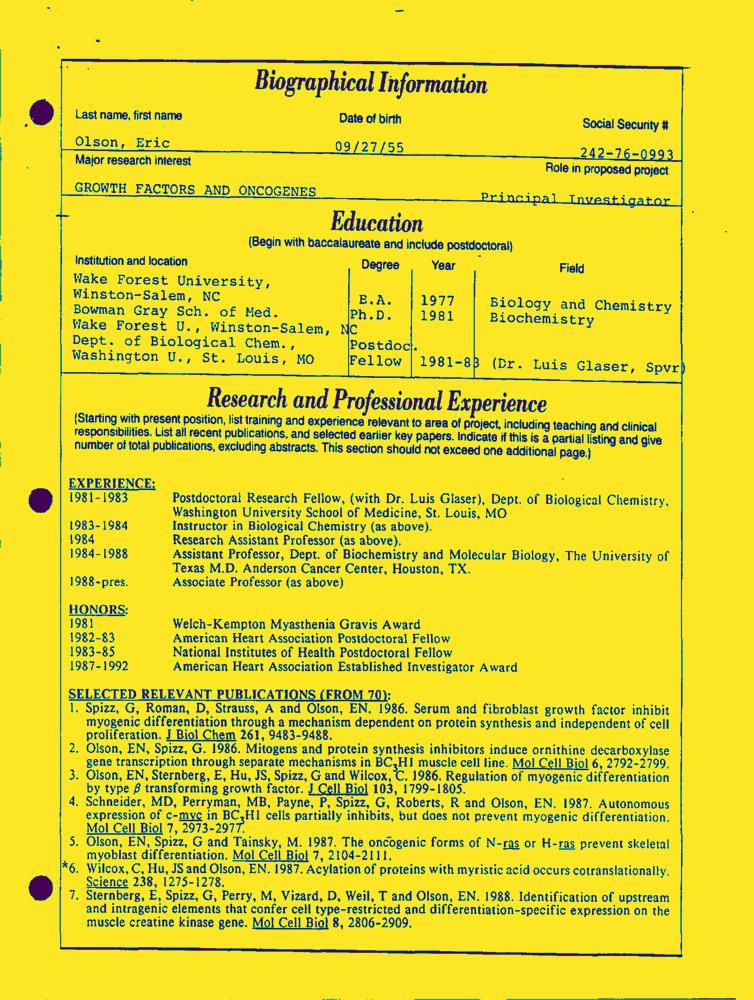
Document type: Resume-Doc